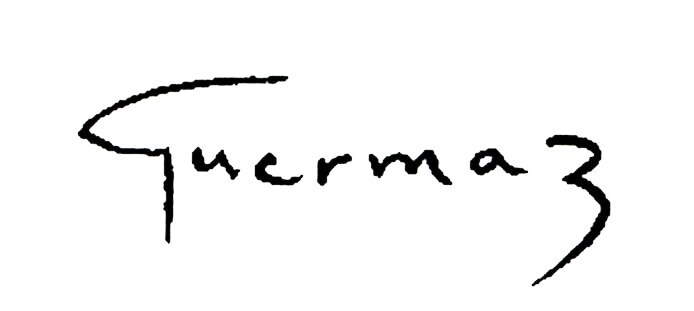
Signature of: abdelkader guermaz